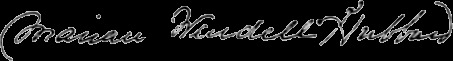
Signature of: marian wendell hubbard